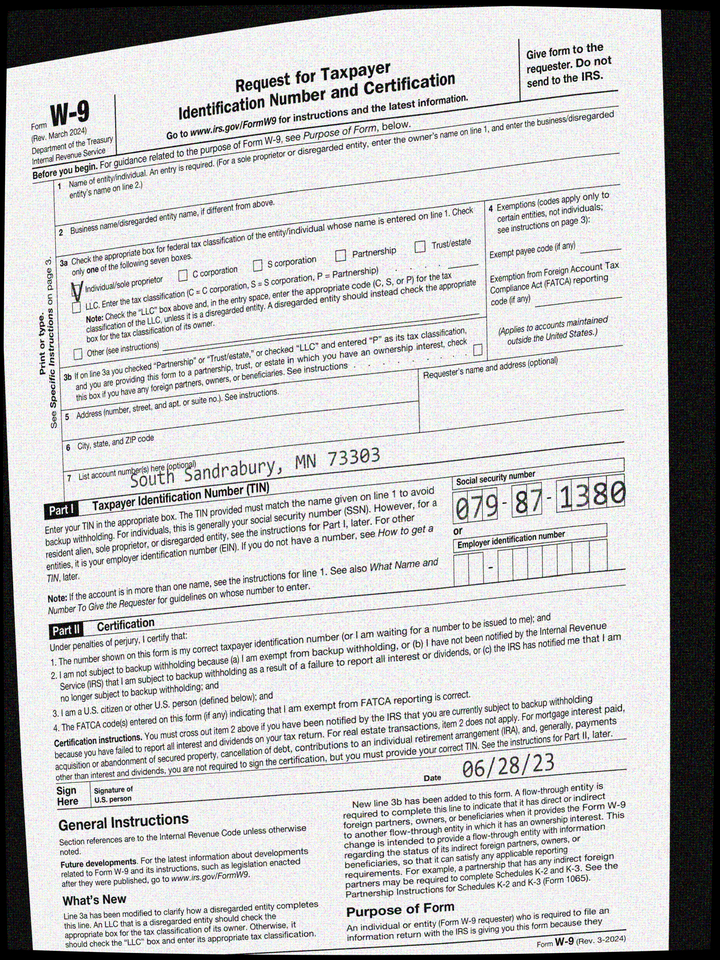
adr2: South Sandrabury, MN 73303
cbx: yes
ssn: 079871380
sdt: 06/28/23